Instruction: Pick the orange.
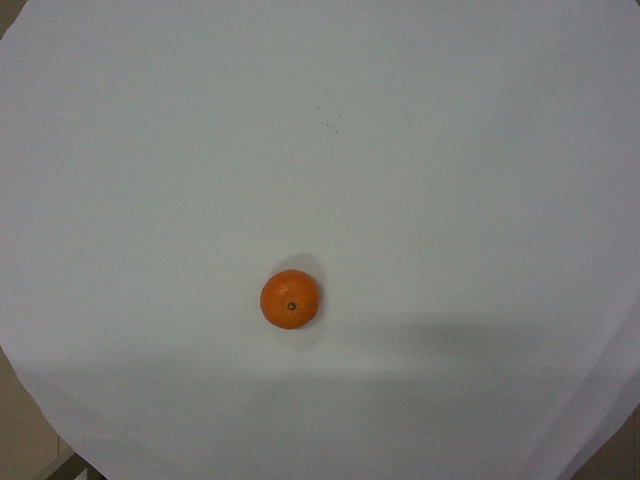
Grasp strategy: vertical